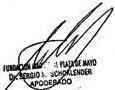
Signature of: sergio schoklender